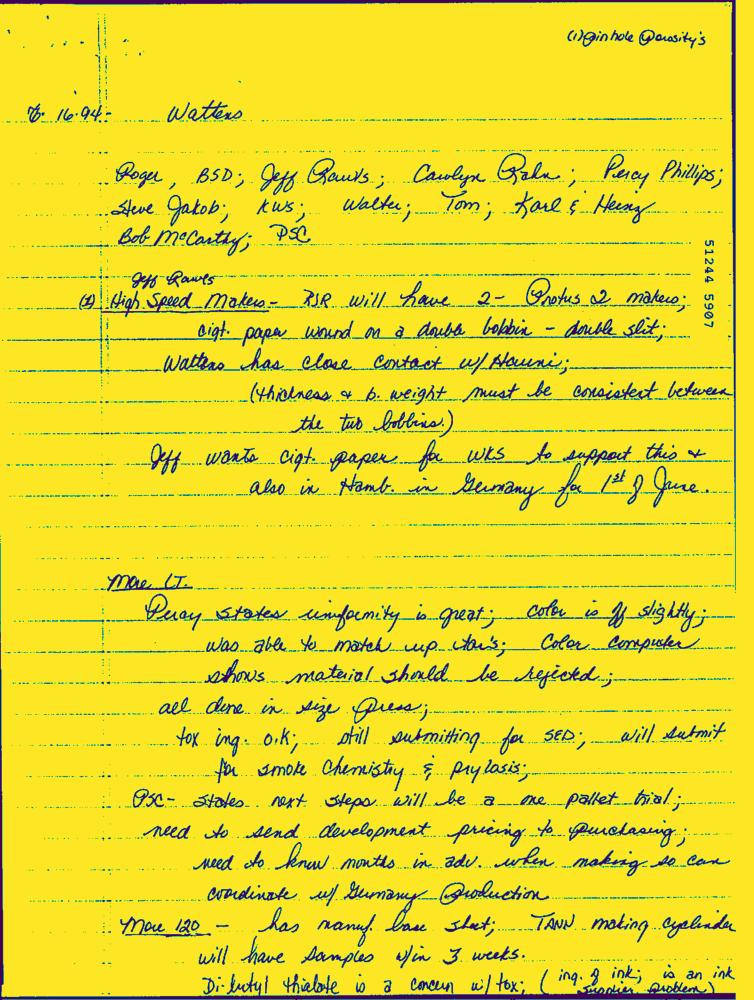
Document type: Hand-Written